Question: What is the assessed value of the property as noted in the document?
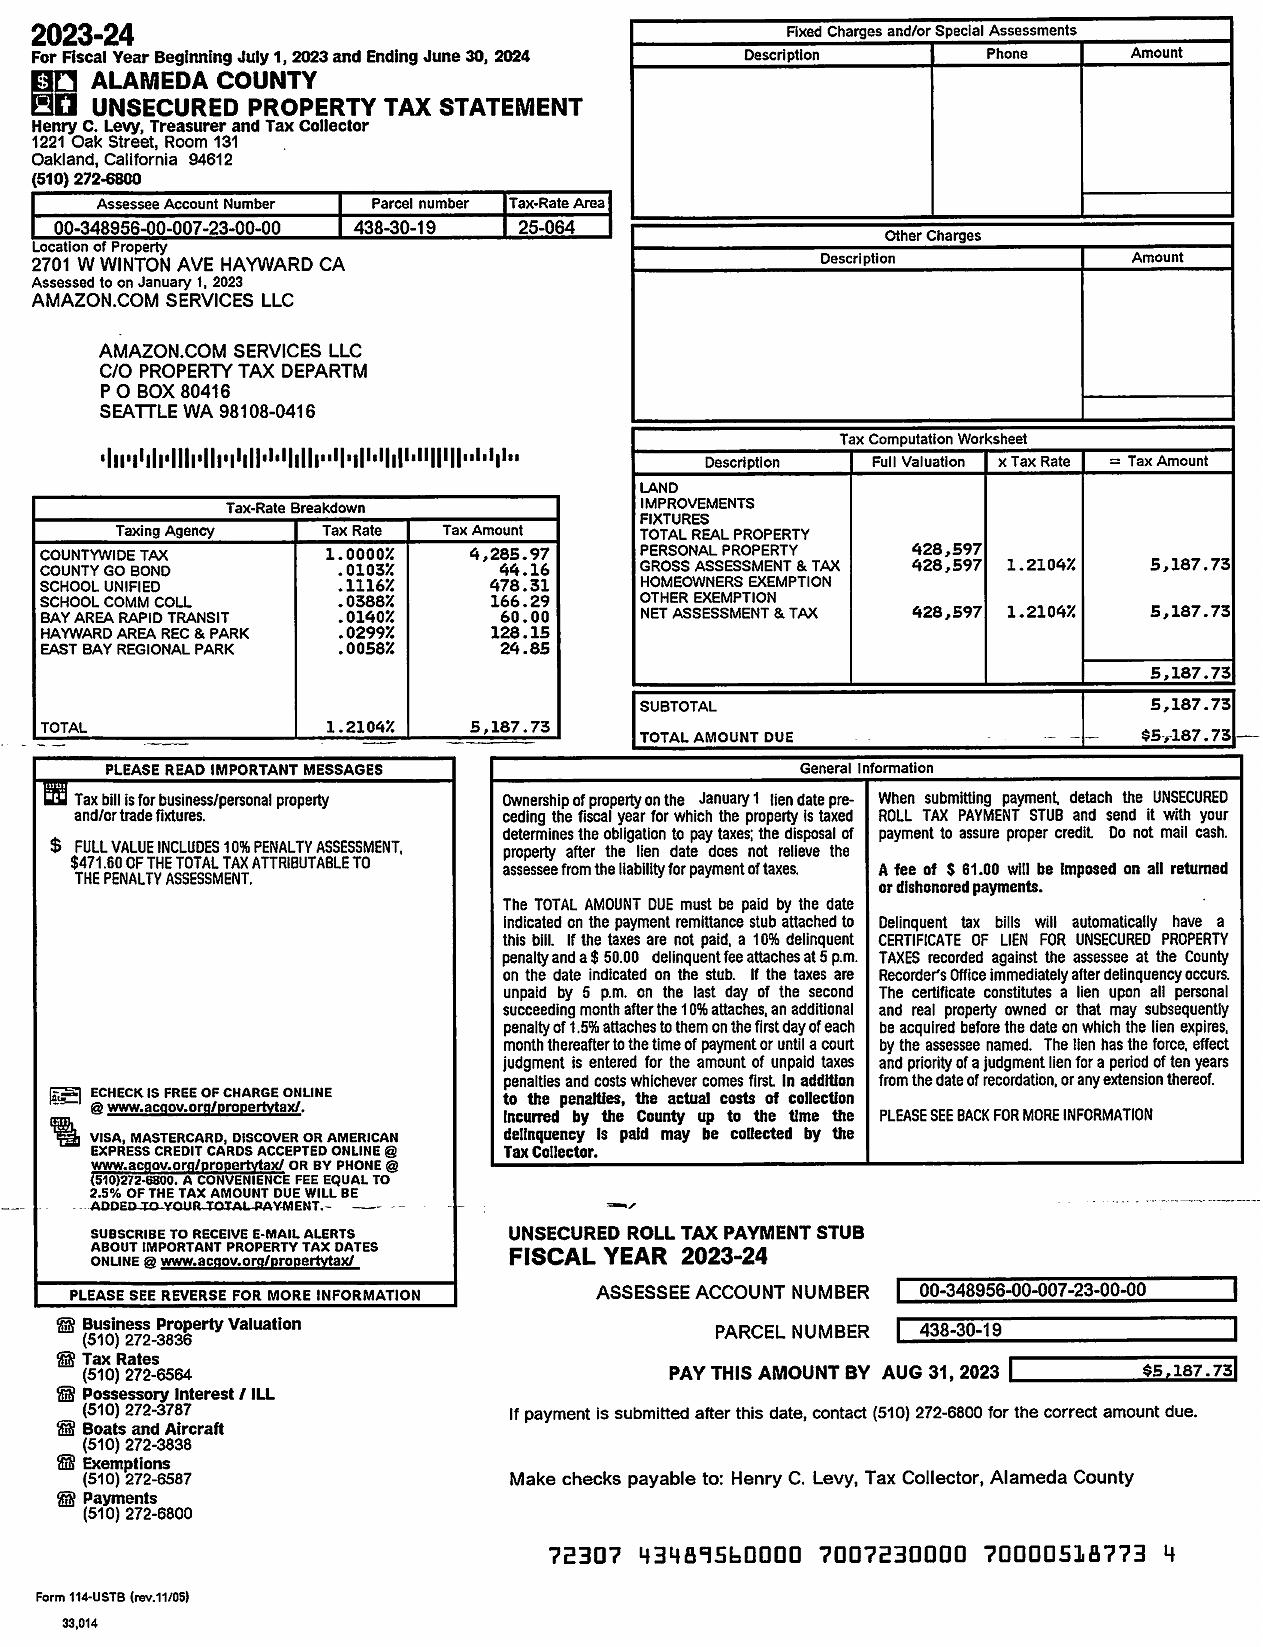
Answer: "428,597"